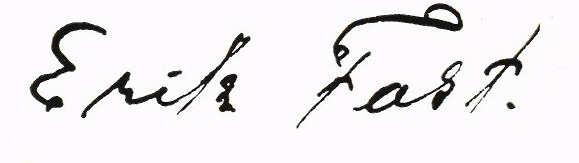
Signature of: erik fast